Question: What are the imaging findings?
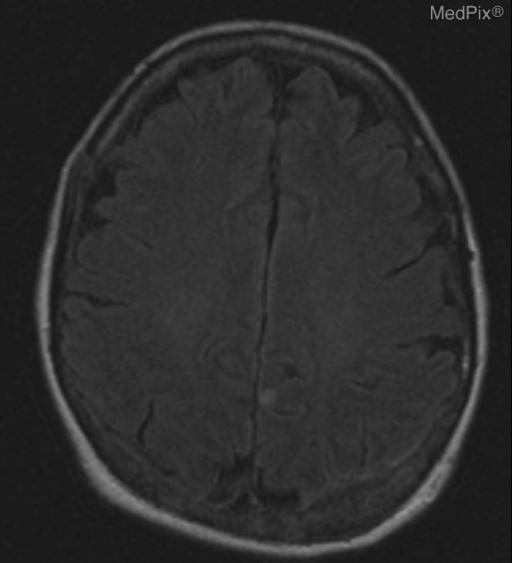
Answer: The imaging shows Multiple liver lesions replacing approximately 80% of liver volume. Multiple lesions of brain parenchyma in bilateral parietooccipital regions with diffuse enhancement of overlying skull and dura. Axial Brain MRI FLAIR showing a discrete parietooccipital lesion which demonstrating increased FLAIR in addition to diffuse involvement of the overlying meninges and skull.